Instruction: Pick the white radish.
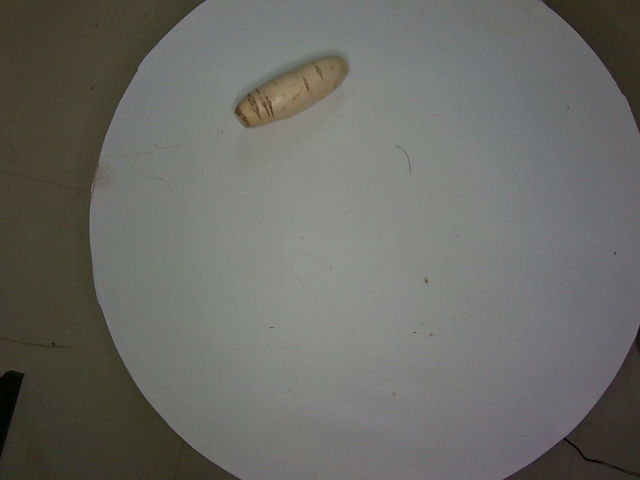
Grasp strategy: vertical